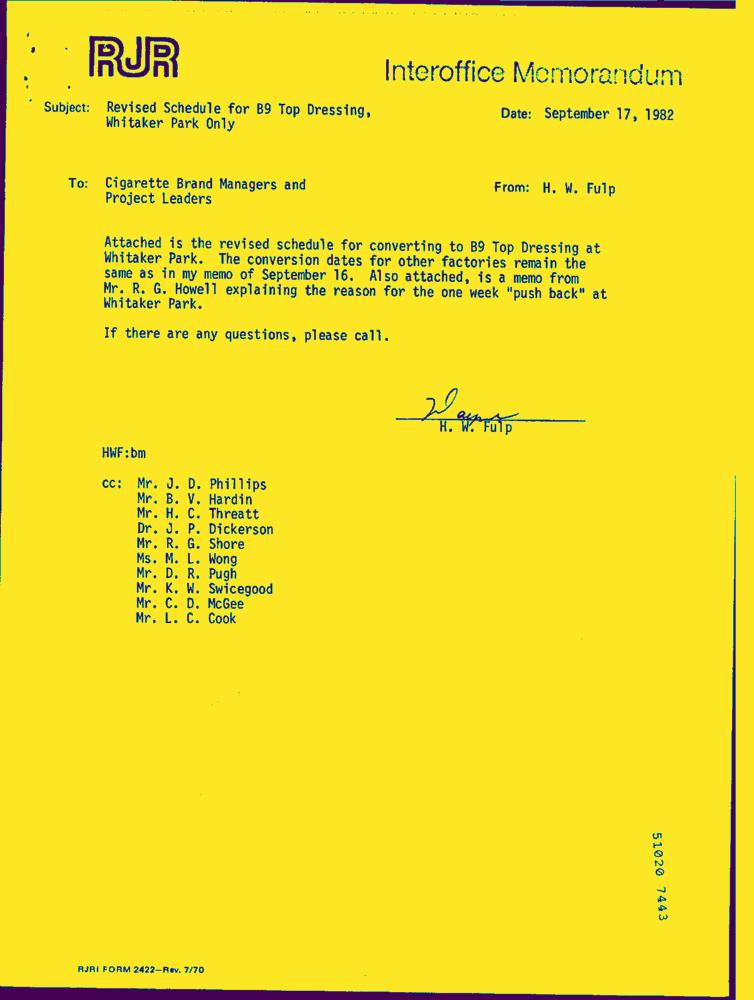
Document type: Letter-Doc